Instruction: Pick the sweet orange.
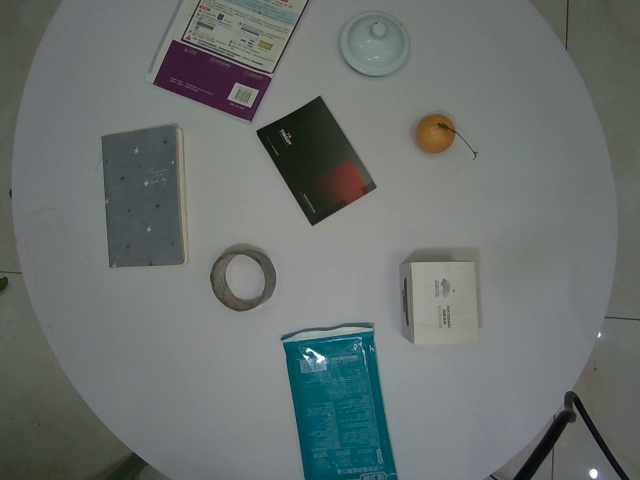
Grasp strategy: vertical